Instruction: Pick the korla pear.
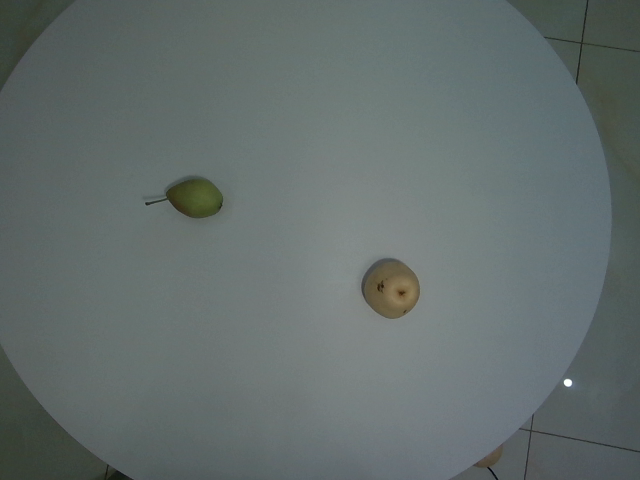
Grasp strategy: vertical